Question: What is the suspected problem?
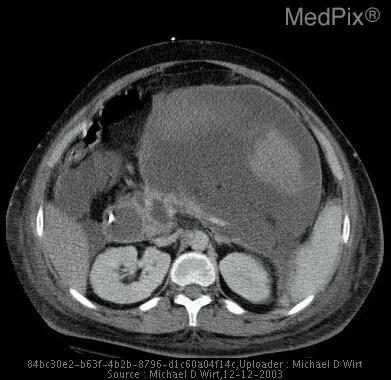
Answer: The findings suggest Upright abdominal plain film showing displacement of stomac and course of the Dobhoff feeding tube by a large, left paracentral, abdominal mass.

An axial CT image of upper abdomen without contrast demonstrates a fluid collection in the Lesser sac. note the dense, thin rim in the periphery representing the fibrous capsule. These findings are consistent with a pancreatic pseudocyst.. An axial CT image of upper abdomen without contrast demonstrated a large fluid collection within the lesser sac. Increased CT density is present within the mid-portion of this fluid collection representing hemorrhage.  A thin, soft tissue density rim is present corresponding to a fibrous capsule. These findings are consistent with a pancreatic pseudocyst.. The patient might have a history of 18 year-old male with history of T cell lymphoma, common bile duct dysfunction, MRSA, and candida albicans sepsis, and recent distributive shock clinical picture presents with acute pancreatitis possibly secondary to L-asparaginase therapy..